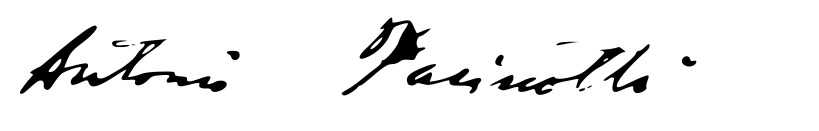
Signature of: antonio pacinotti